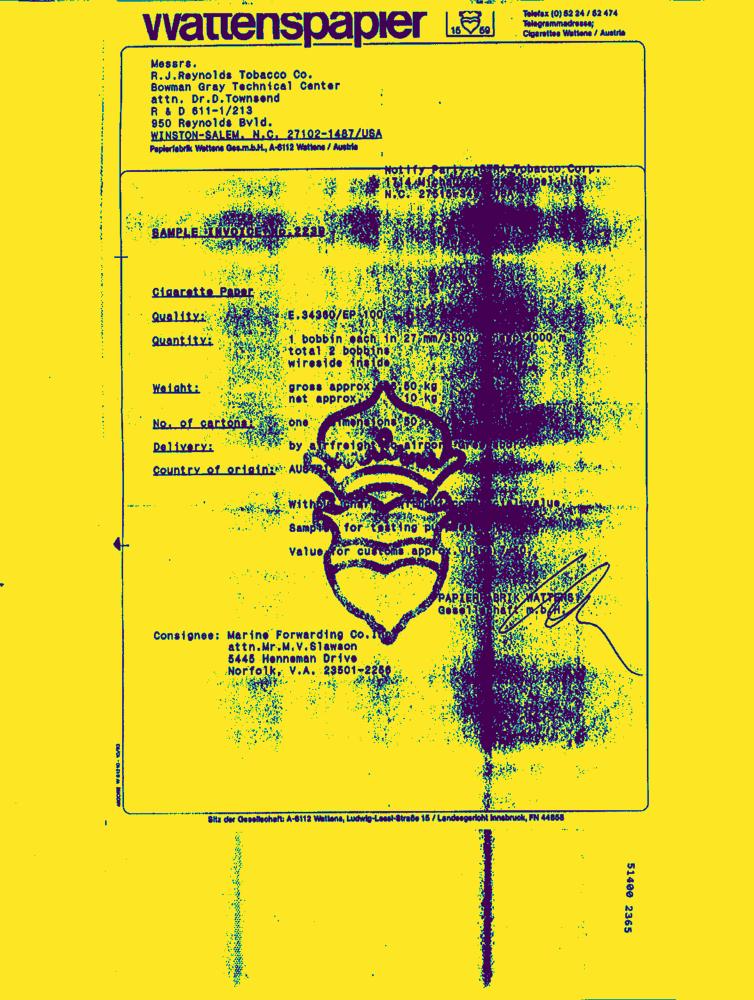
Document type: Invoice-Doc